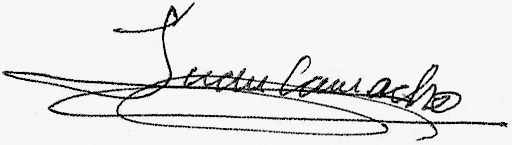
Signature of: juan camacho